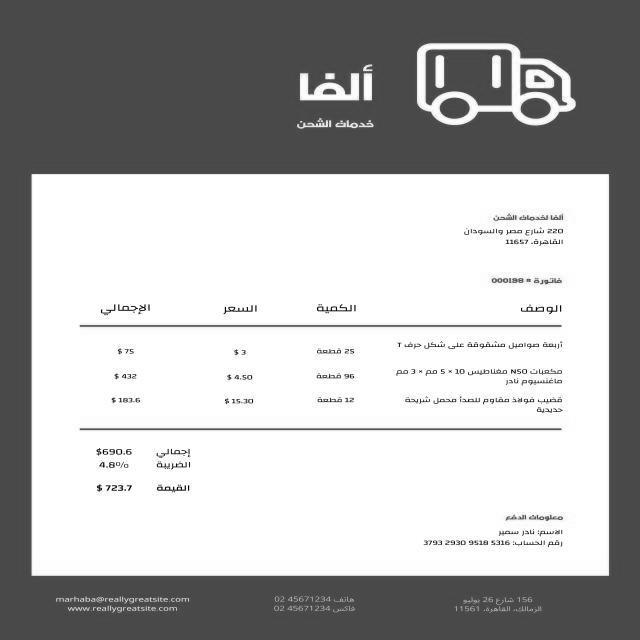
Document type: Invoice